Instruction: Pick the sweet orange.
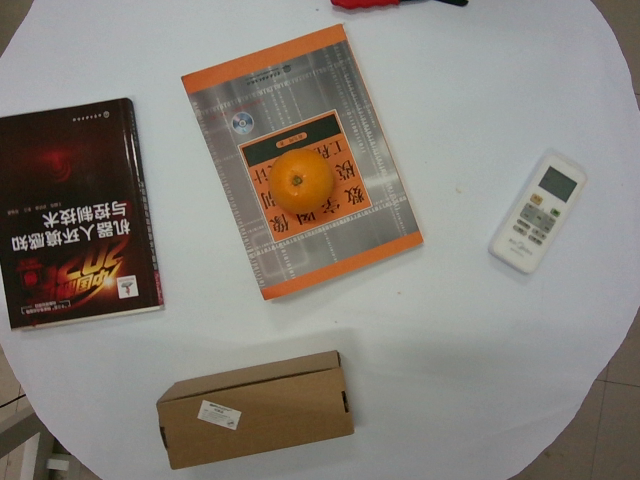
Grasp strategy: vertical